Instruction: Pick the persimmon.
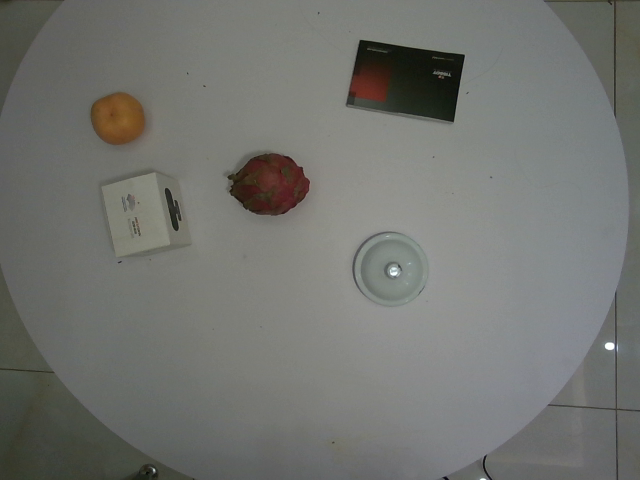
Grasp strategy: vertical